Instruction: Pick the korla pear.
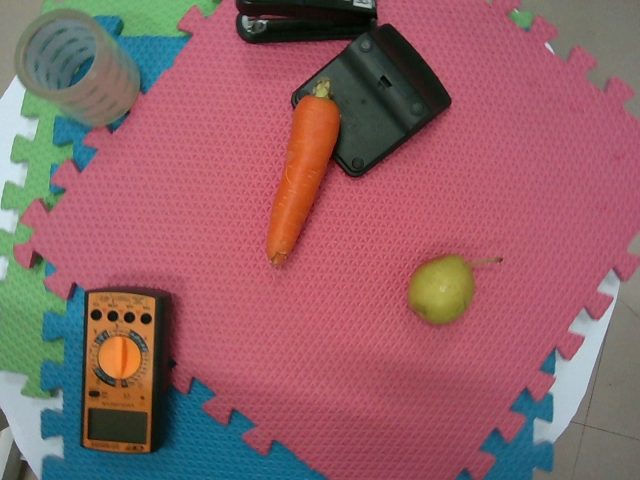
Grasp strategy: vertical